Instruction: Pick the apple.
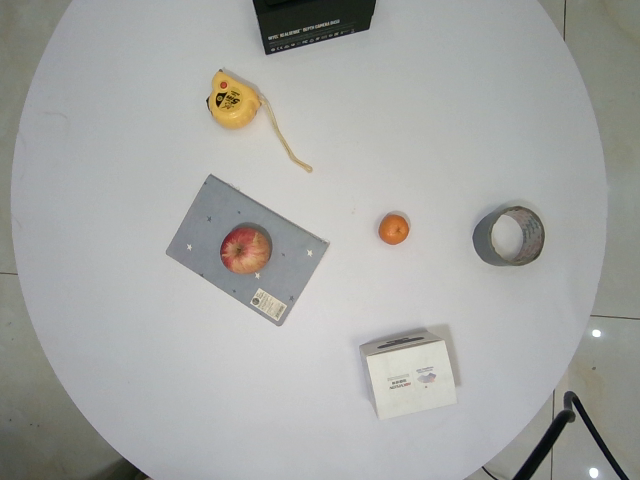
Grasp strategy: vertical